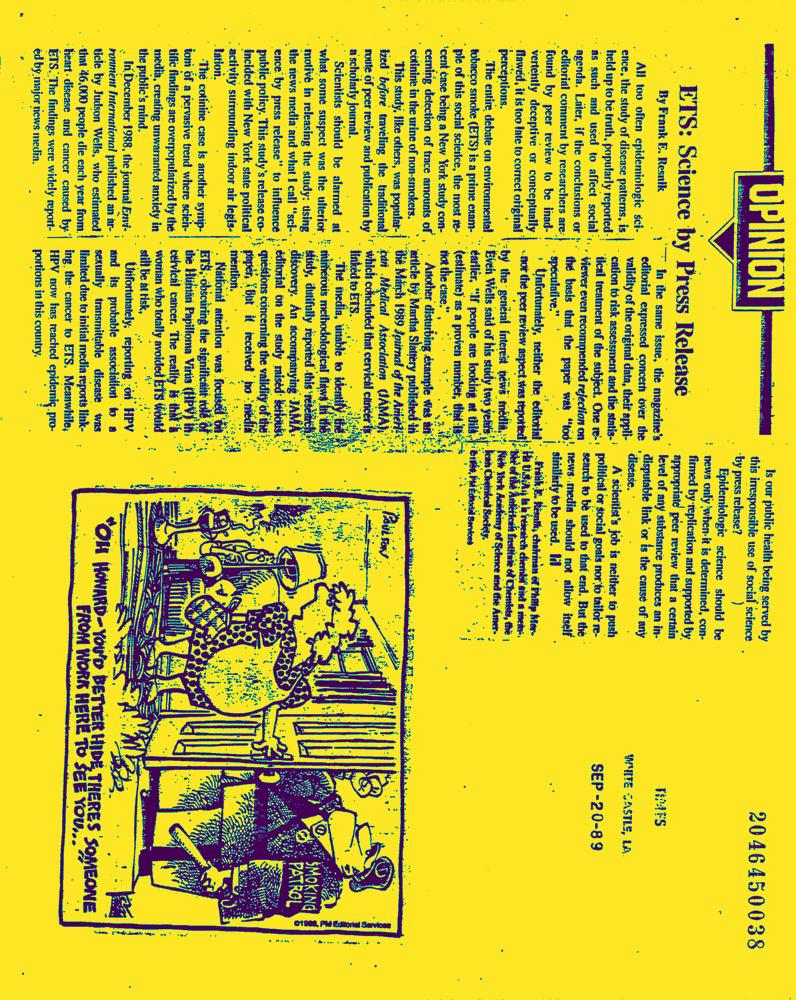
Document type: News-Article